Question: What is the suspected problem?
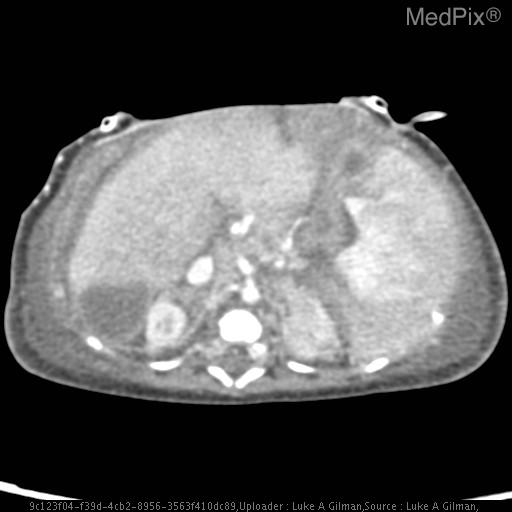
Answer: The findings suggest CXR DOL 0: Endotracheal tube with distal tip over the top of the carina.  Enteric tube with the distal tip lying over the clavicular heads in the setting of known esophageal atresia.

CT CHEST W/ & W/O CONTRAST DOL 56:
1. R-SIDED AORTA W/ RMSB INTERPOSED BETWEEN THE DESCENDING AORTA AND R PULM ARTERY RESULTING IN CONSOLIDATION AND ATELECTASIS IN R LUNG BASE.
2. DISTAL TRACHEAL ATRESIA AND BRONCHIAL ATRESIA.
3. ESOPHAGEAL ATRESIA W/ BLIND ENDING POUCH ENDING JUST ABOVE THE AORTIC ARCH.
4. LIVER IS ENLARGED W/ LIKELY 2CM ABSCESS IN R HEPATIC LOBE. SPLEEN ENLARGED MEASURING 7.4 CM CRANIOCAUDALLY.
5. MIDLINE FUSION OF INFERIOR POLES SUGGESTIVE OF HORSESHOE KIDNEY.. The spleen is markedly enlarged, measuring 7.4 cm in a craniocaudal extent.. The patient might have a history of 56 d/o male in NICU with history of imperforate anus, malrotation, tracheal and esophageal atresia, s/p multiple bowel surgeries and gastrostomy tube placement who presents with decreased lung sounds throughout the R lung and collapsed RMSB on bronchoscopy..